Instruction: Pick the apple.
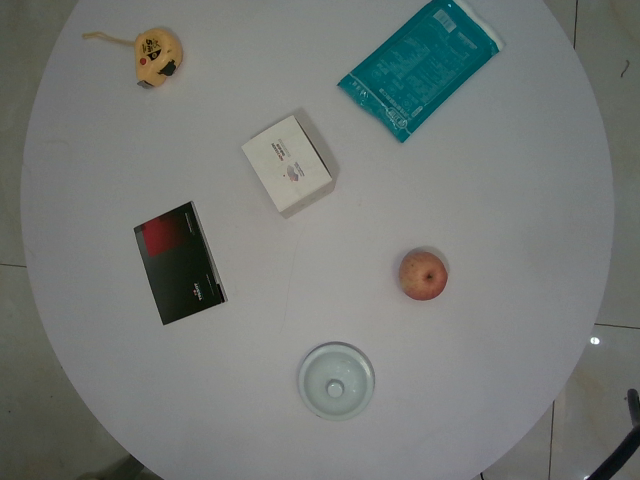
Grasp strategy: vertical